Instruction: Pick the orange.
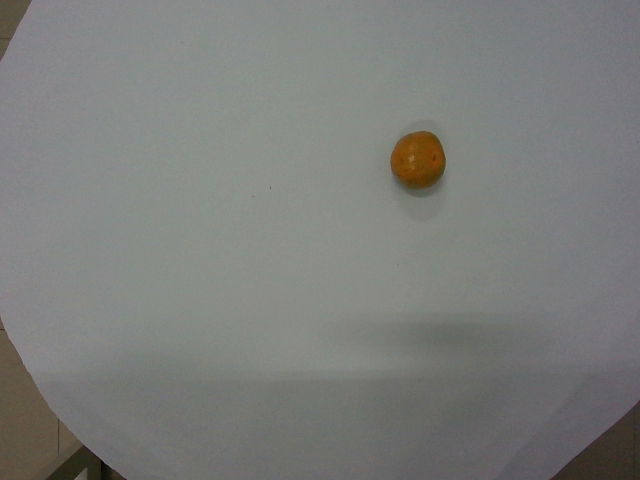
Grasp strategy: vertical